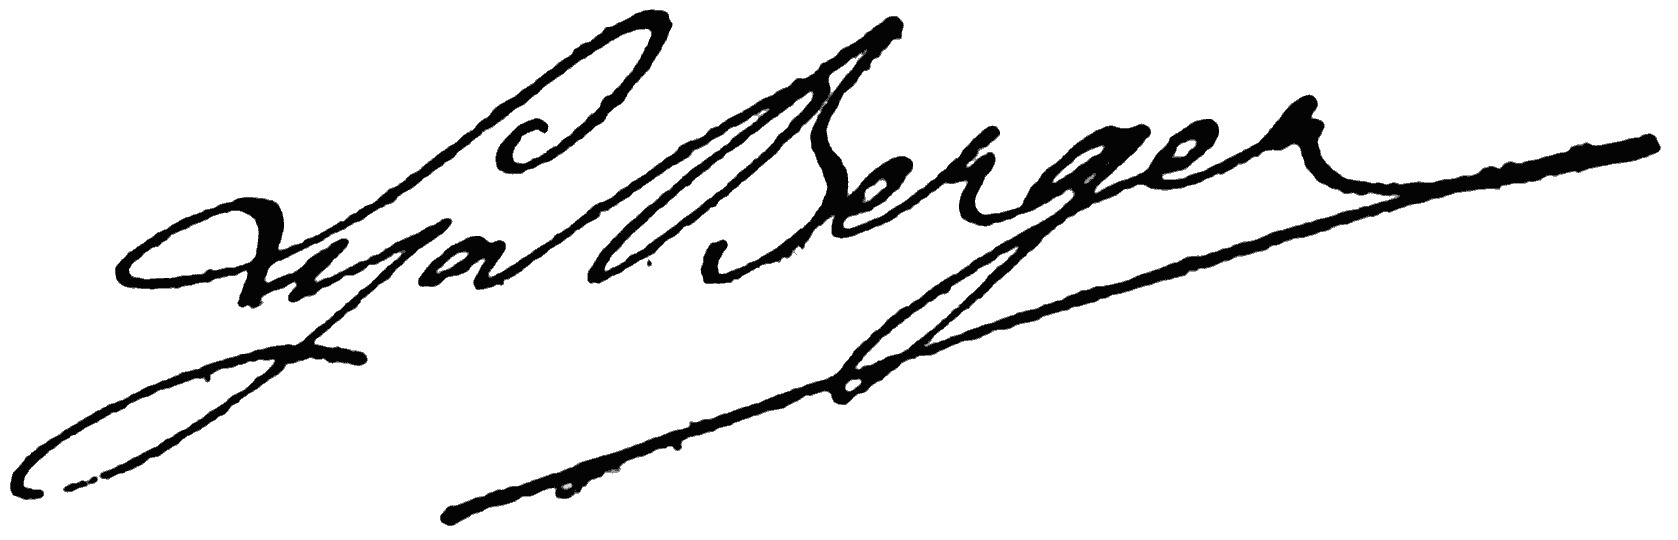
Signature of: lya berger